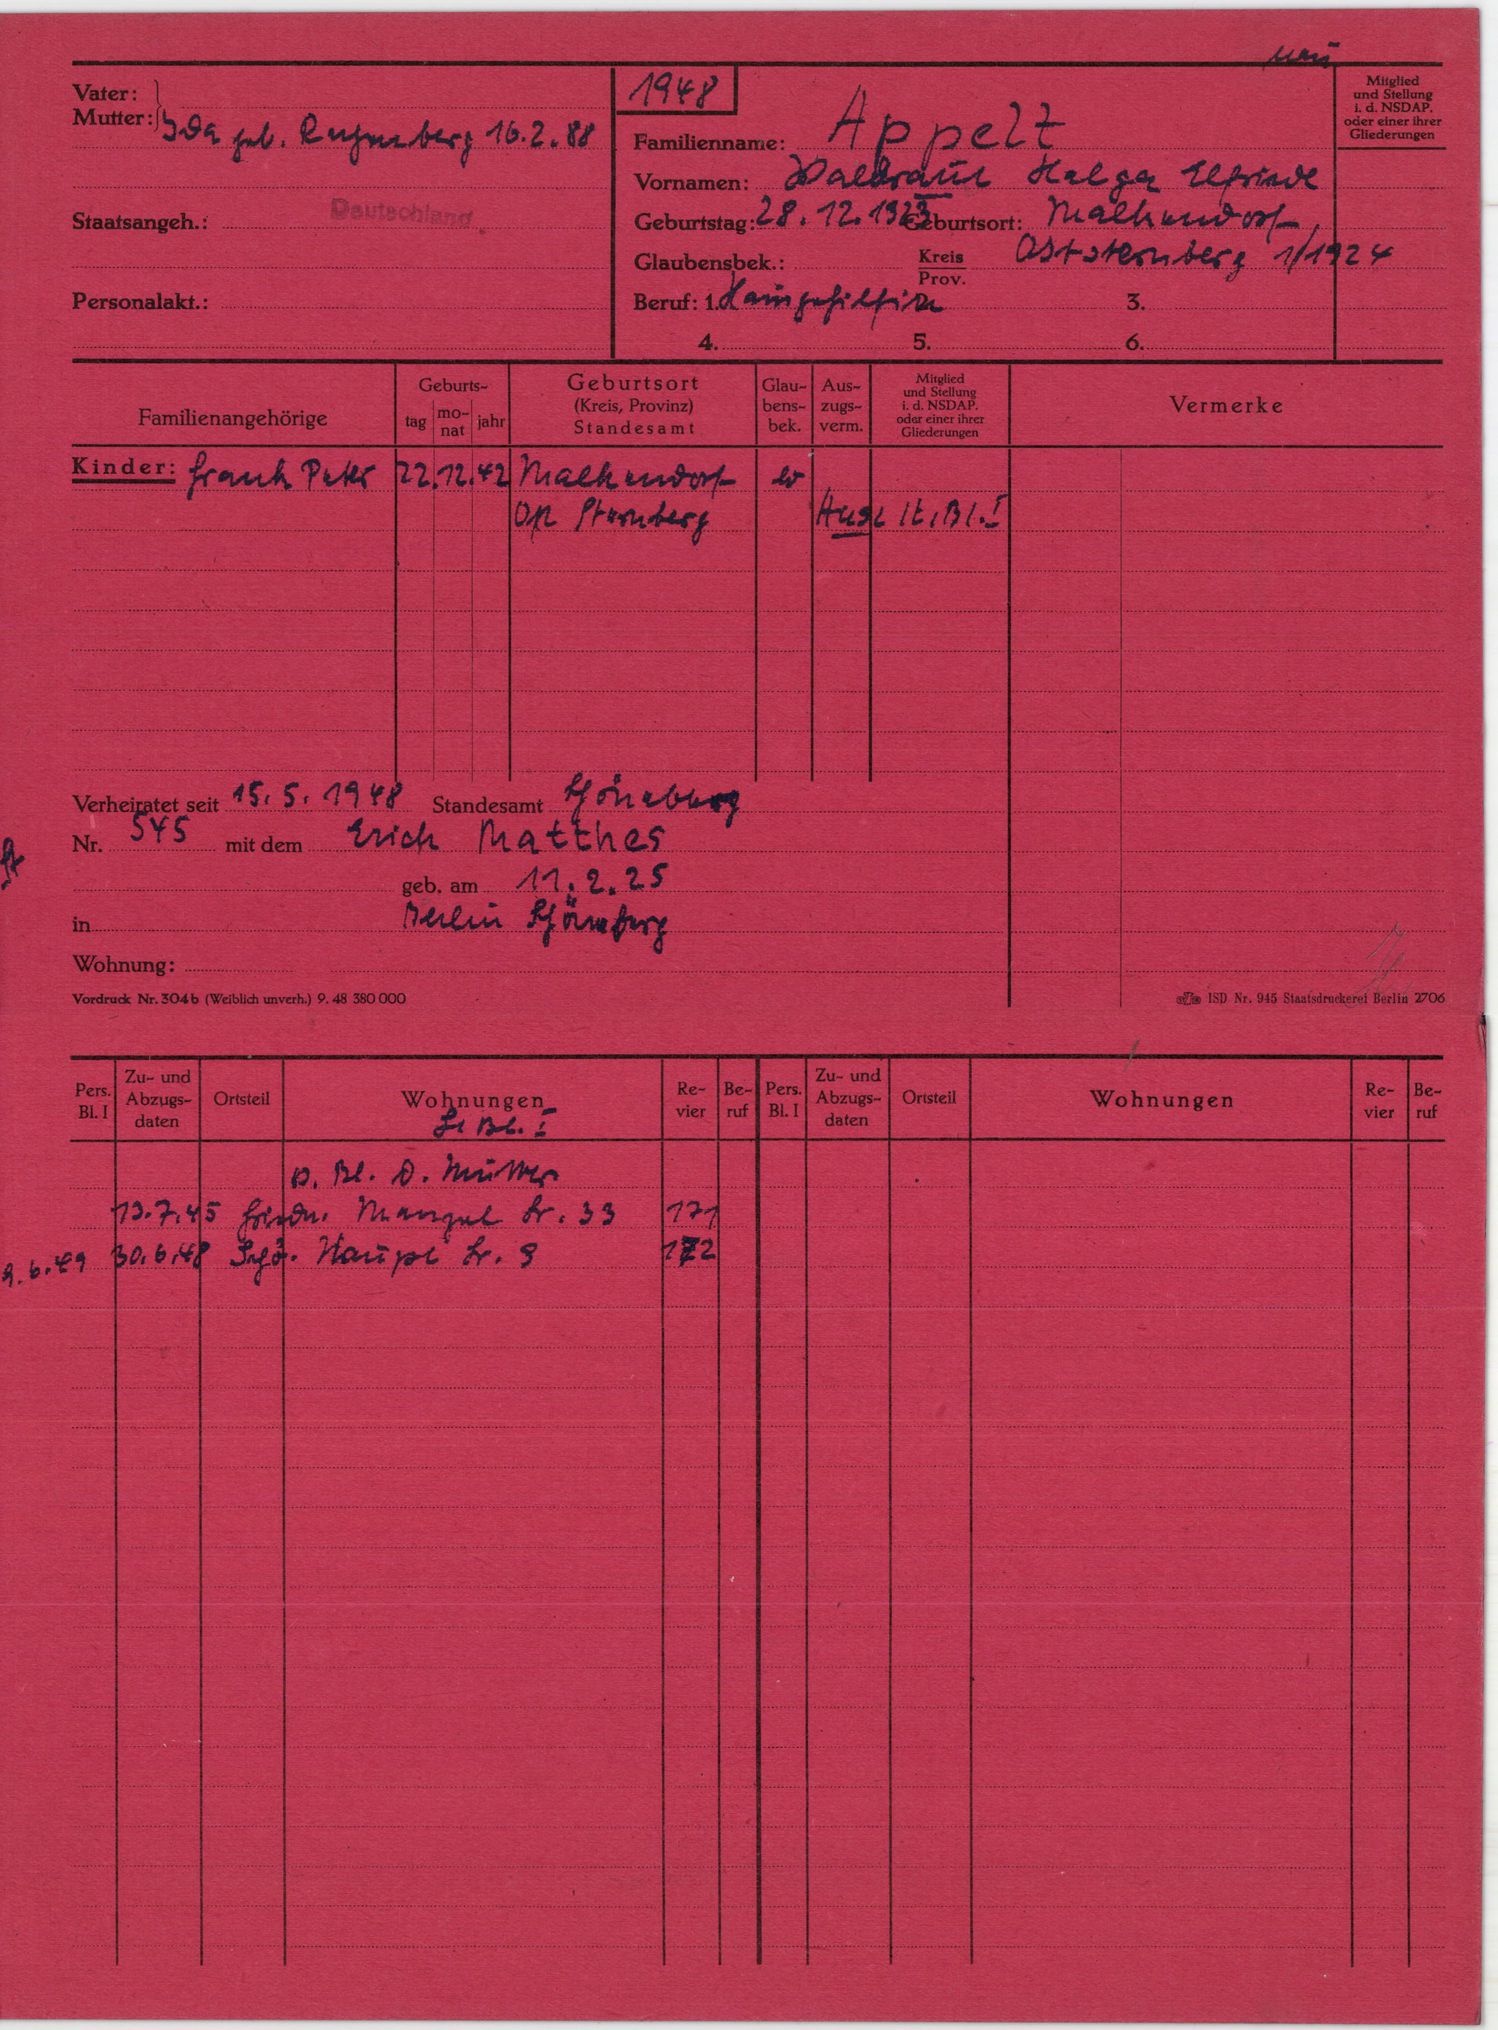
Appelt